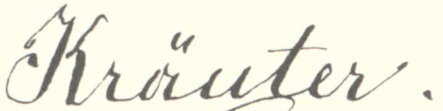
Signature of: ernst kräuter